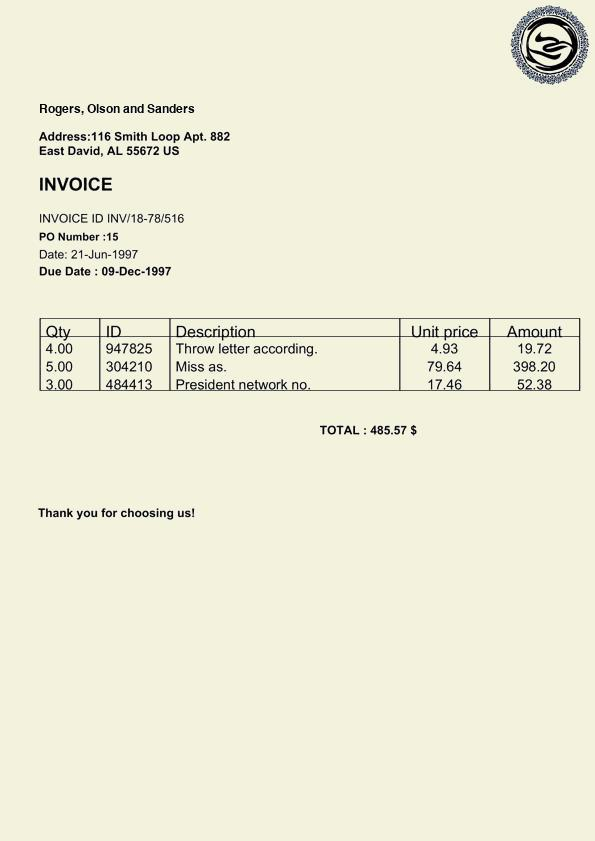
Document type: Invoice